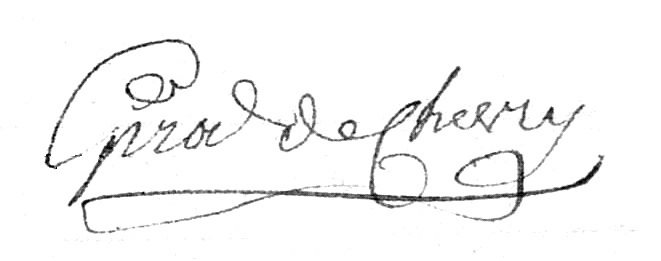
Signature of: jean pierre girod de chevry